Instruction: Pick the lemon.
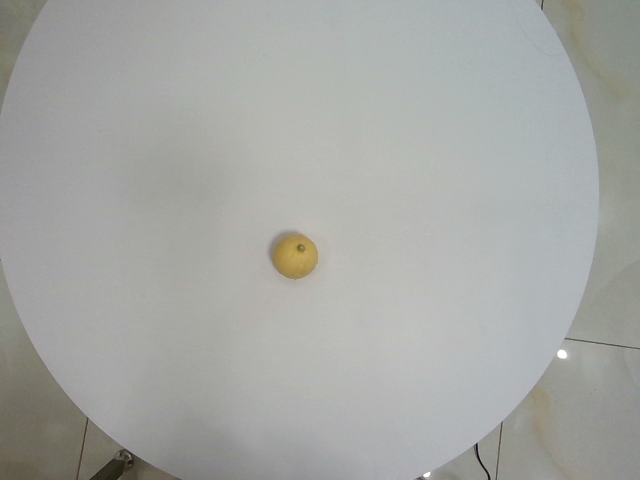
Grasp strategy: vertical